Question: What is the mailing or notice date provided in the document?
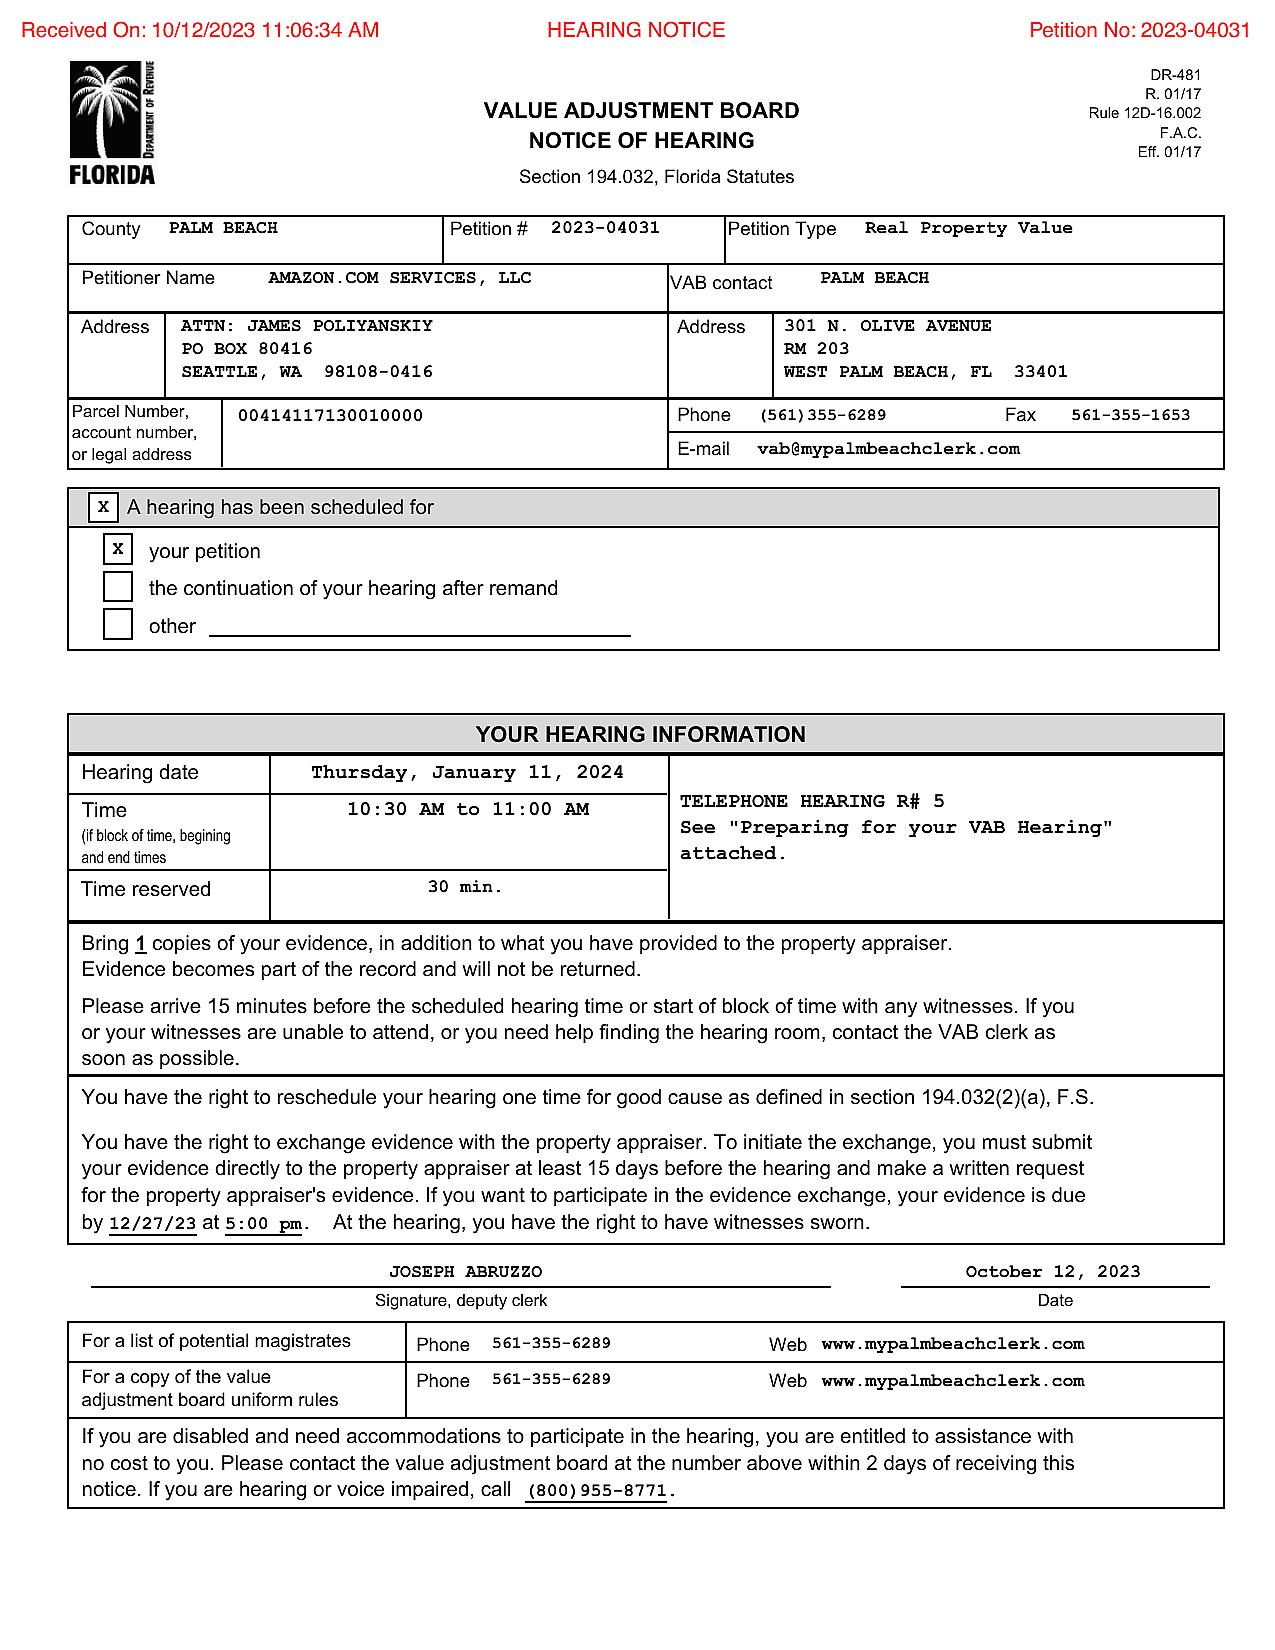
Answer: "10/12/23"